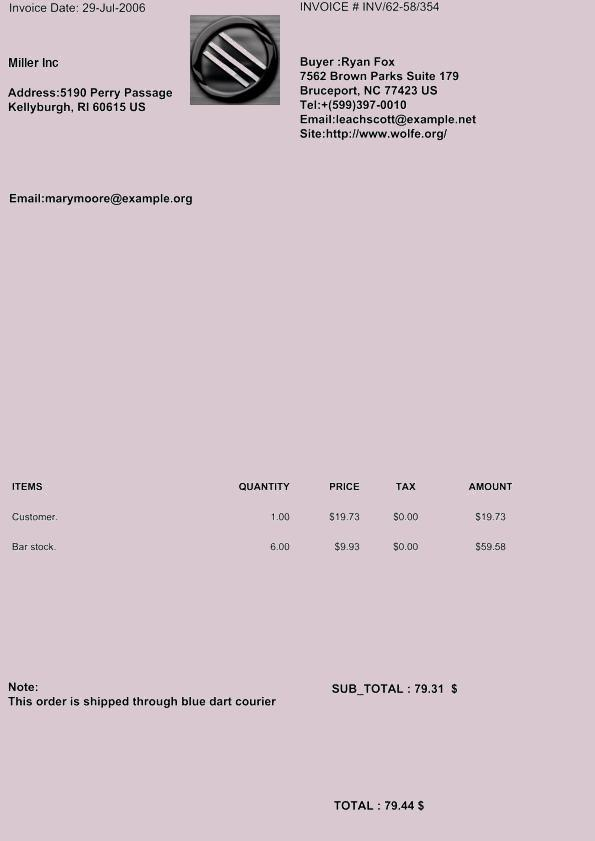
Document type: Invoice